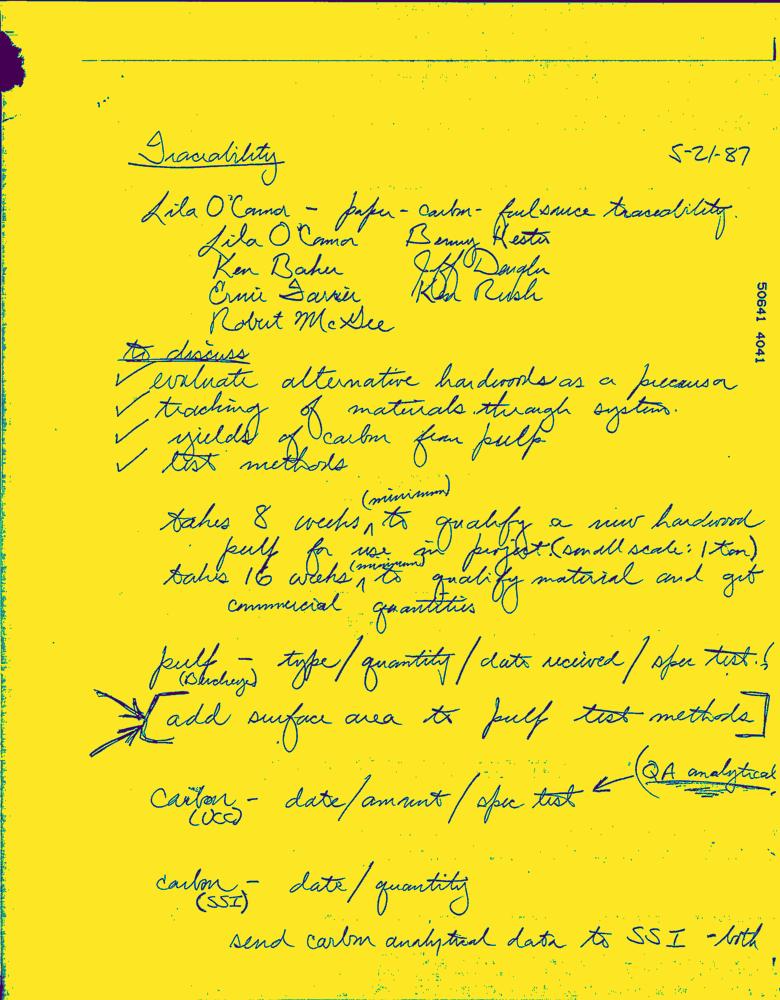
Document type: Hand-Written